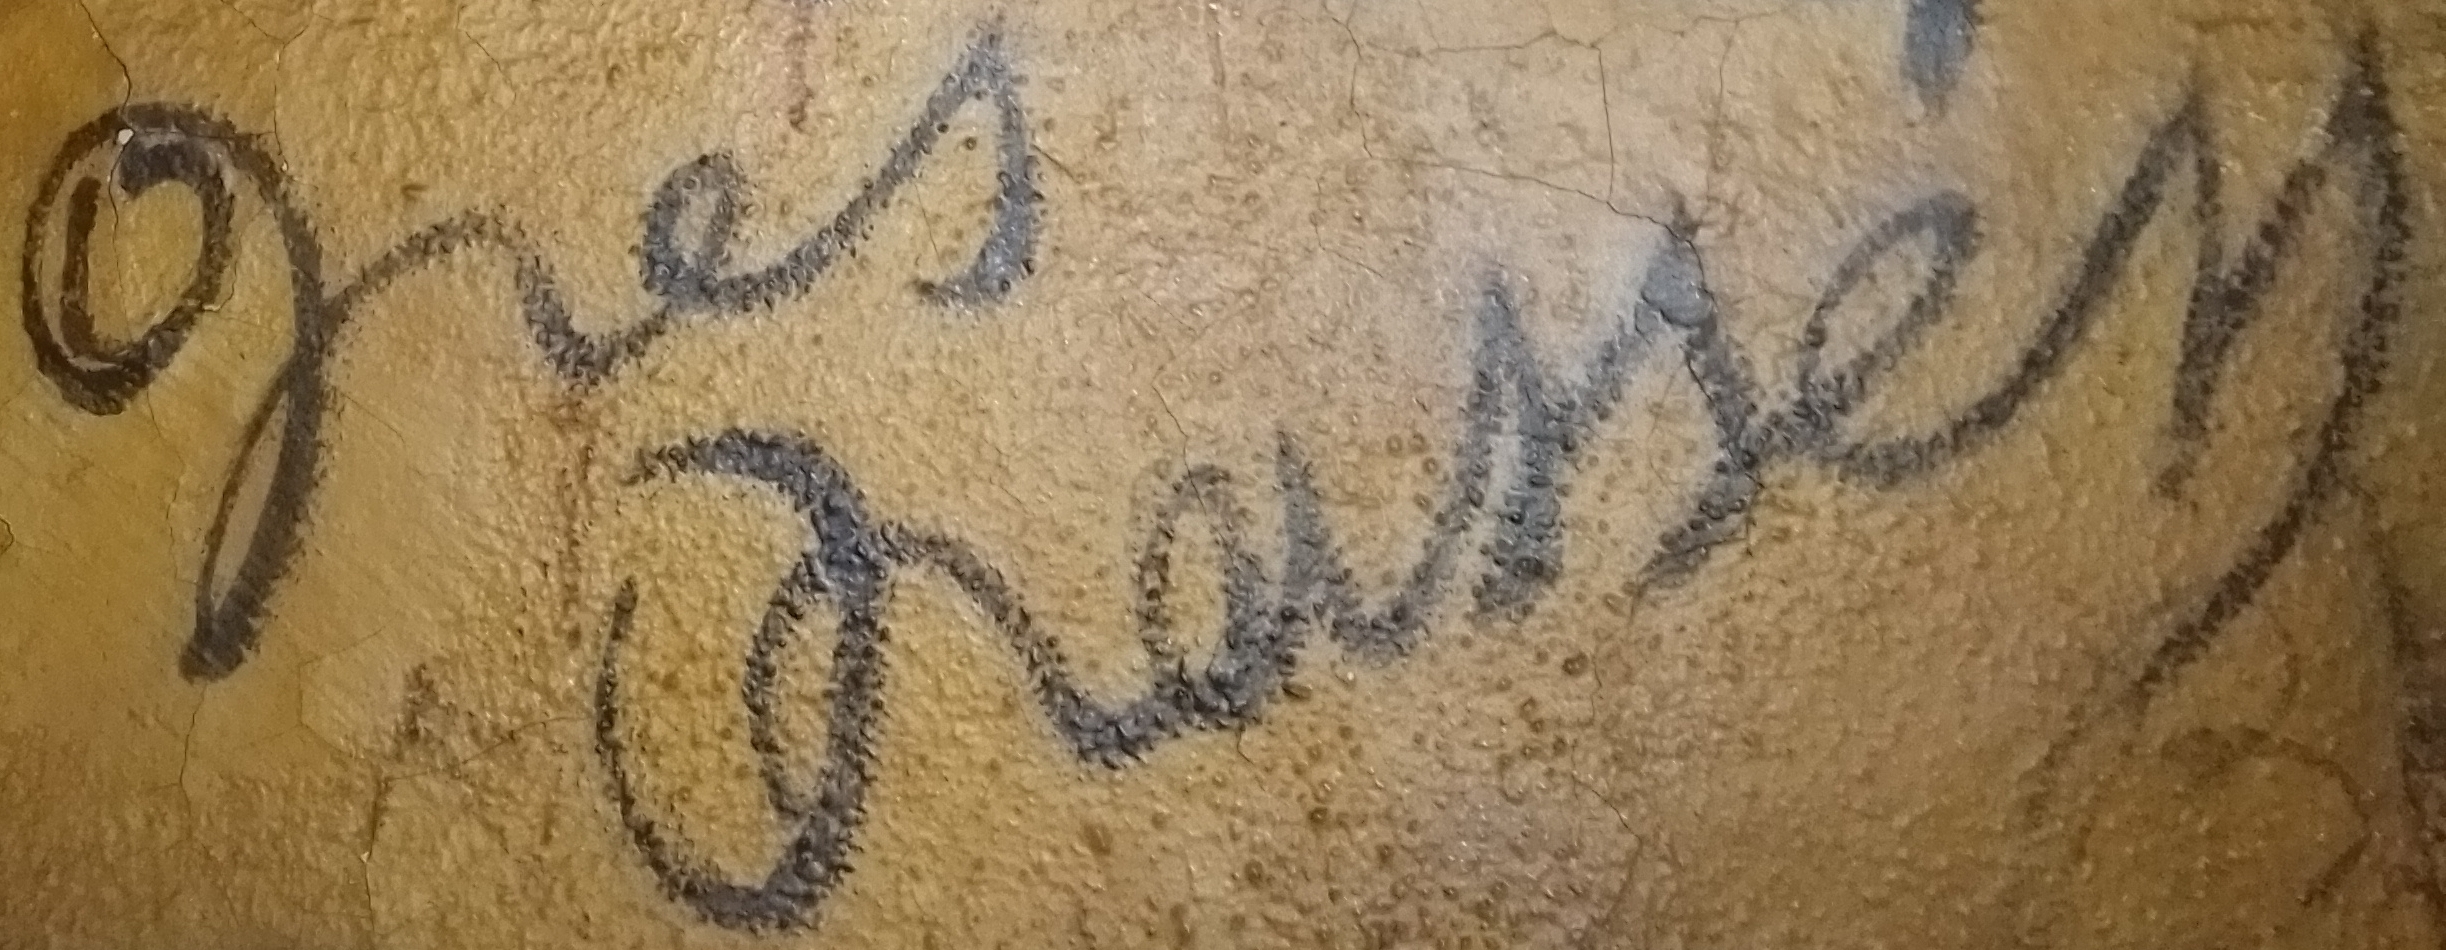
Signature of: georges brassens